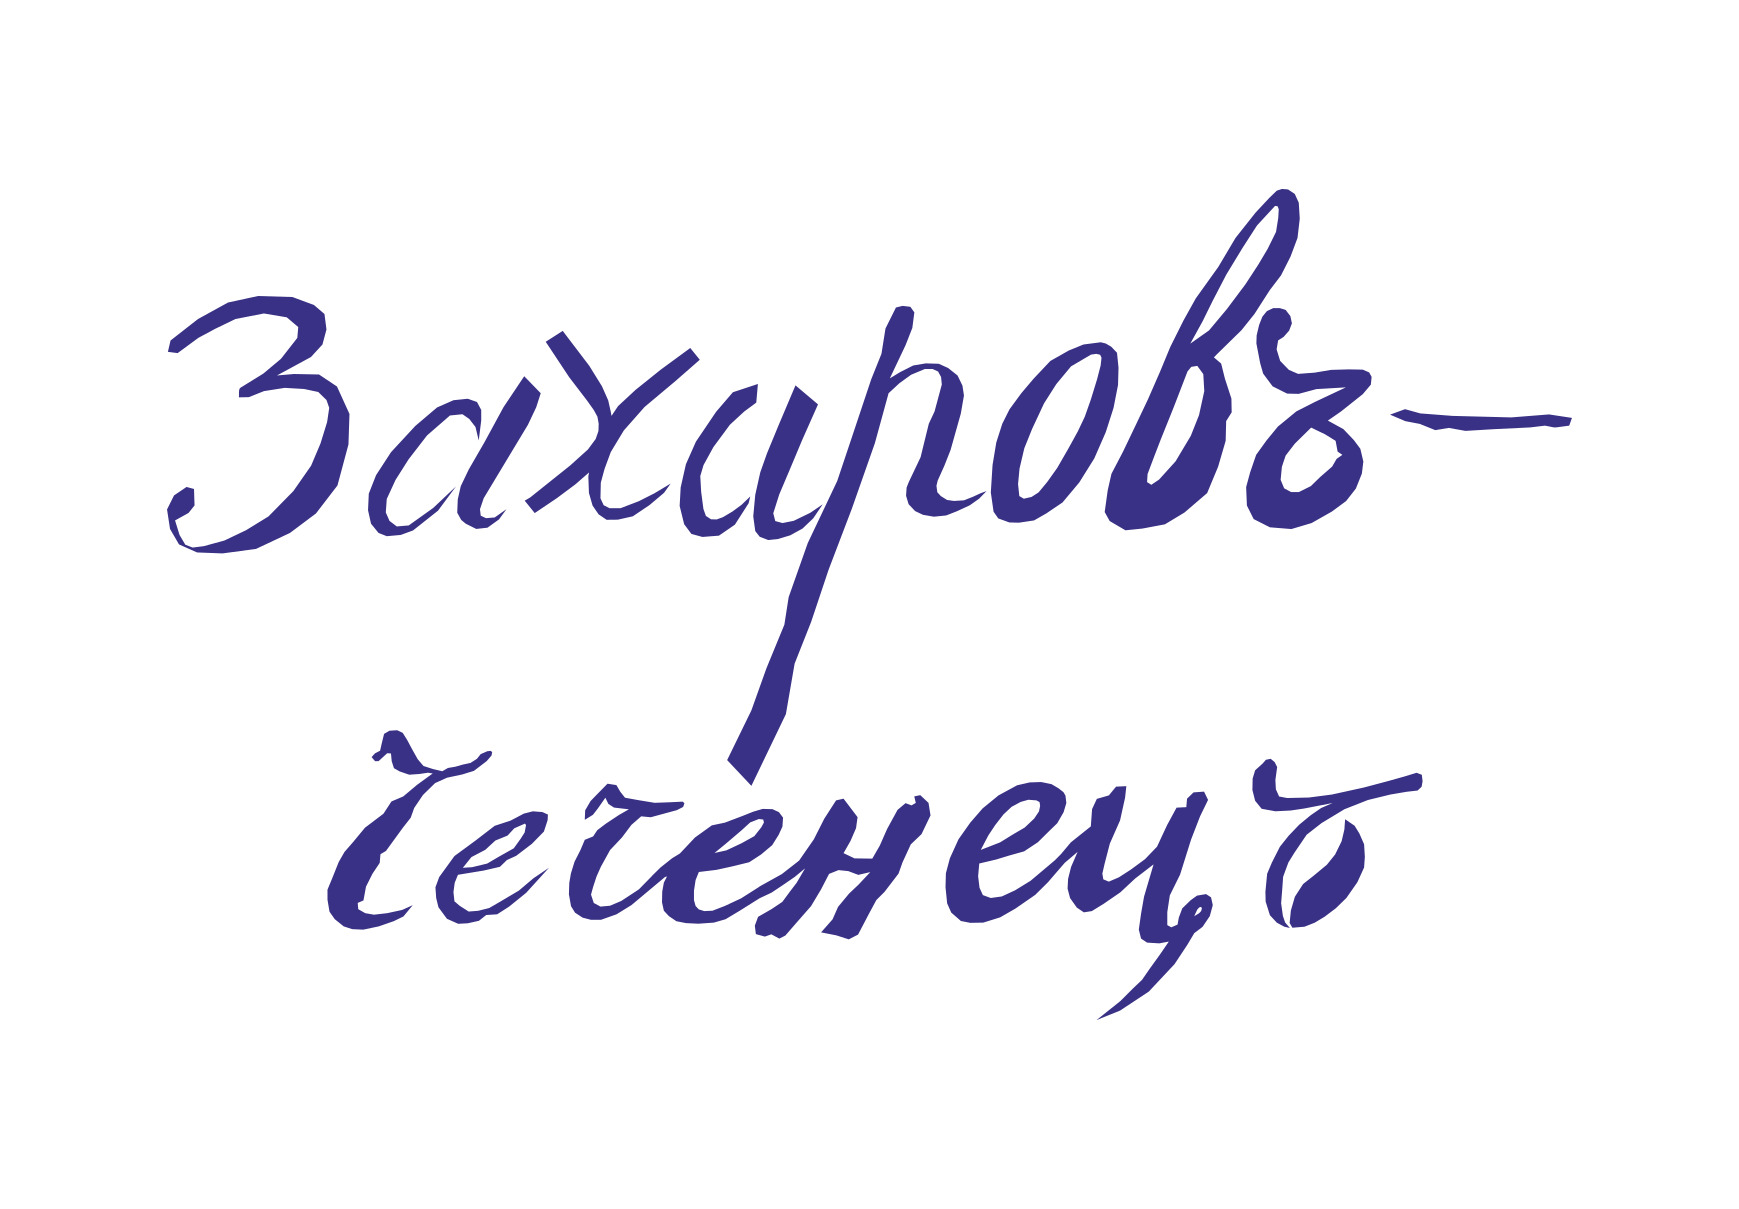
Signature of: pyotr zakharov chechenets